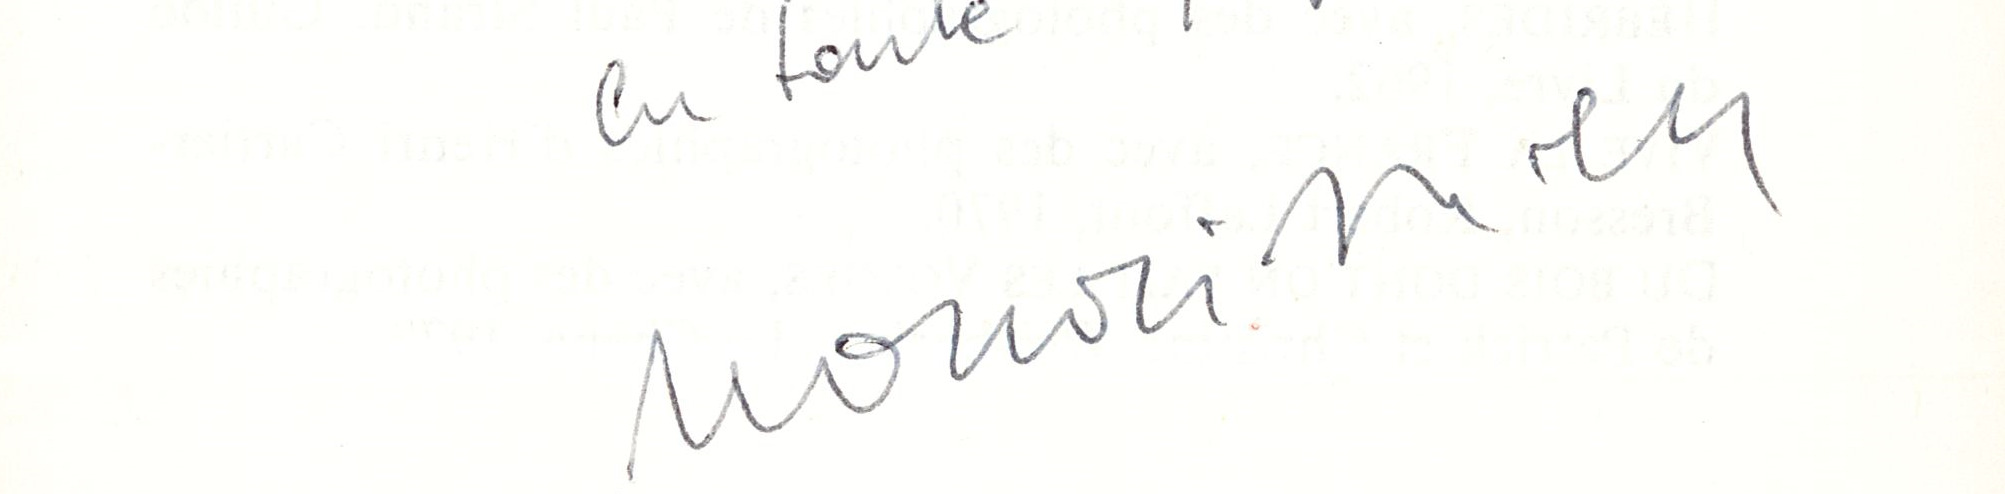
Signature of: françois nourissier